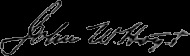
Signature of: john wesley hoyt